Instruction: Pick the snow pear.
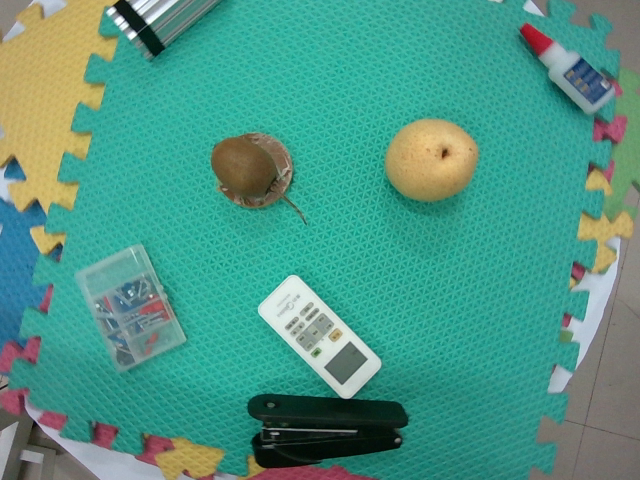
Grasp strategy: vertical